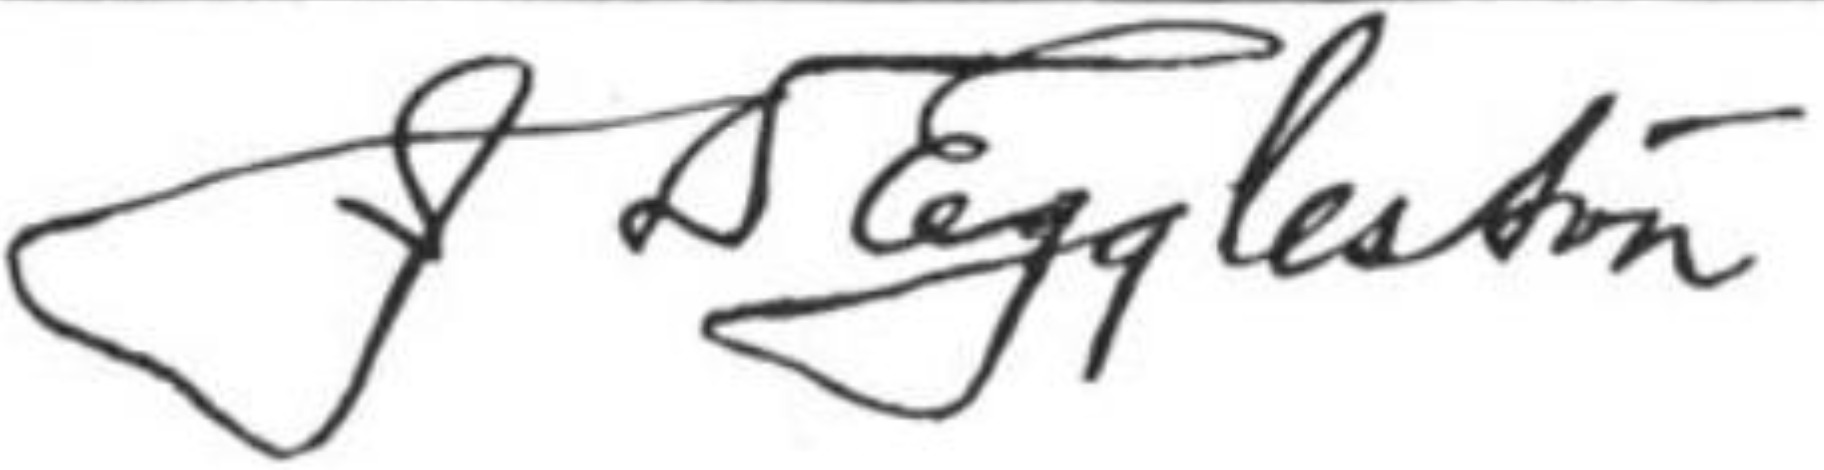
Signature of: joseph dupuy eggleston